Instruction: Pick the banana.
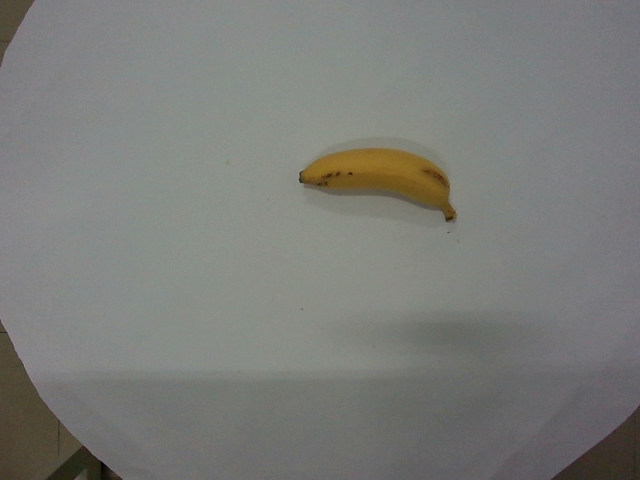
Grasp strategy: vertical